Question: Explain the disease:
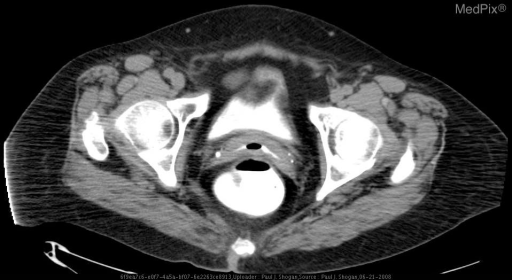
Answer: The disease is discussed as: Colovaginal fistula, which is an abnormal communication between the colon and vagina is most frequently caused by diverticular disease.  The sigmoid colon is most commonly affected, and most women who develop a sigmoidovaginal fistula have a history of a hysterectomy.  Other causes included neoplasms, inflammatory bowel disease, radiation, infection, and trauma.

Rectovaginal fistulas represent a small portion of all anorectal fistulas, and are frequently secondary to obstetric complications, perineal infections, neoplasms such as colorectal adenocarcinoma or cervical cancer, radiation, trauma, and inflammatory bowel disease (ulcerative colitis).  Diverticular disease, which is typically absent in the rectum, is not a factor.

Patients with colovaginal fistulas may present with feces, flatus, or mucus discharge from the vagina.  Anal incontinence may also be present secondary to anal sphincter compromise.

Although the clinical symptoms, particularly the passage of feces through the vagina, indicate the presence of a fistula, its detection is often difficult unless a large communication is present. Vaginography and barium enema in conjunction with physical examination have traditionally been used for diagnosis.  CT, MR imaging, and endorectal US are alternative imaging modalities.

Colovaginal fistulas are managed surgically, by takedown of the fistula with colon resection and primary anastomosis.  Conservative management may be attempted in poor surgical candidates.